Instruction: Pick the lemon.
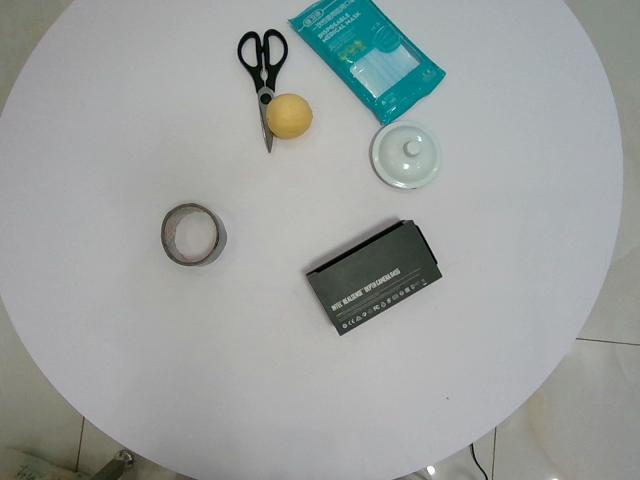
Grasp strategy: vertical